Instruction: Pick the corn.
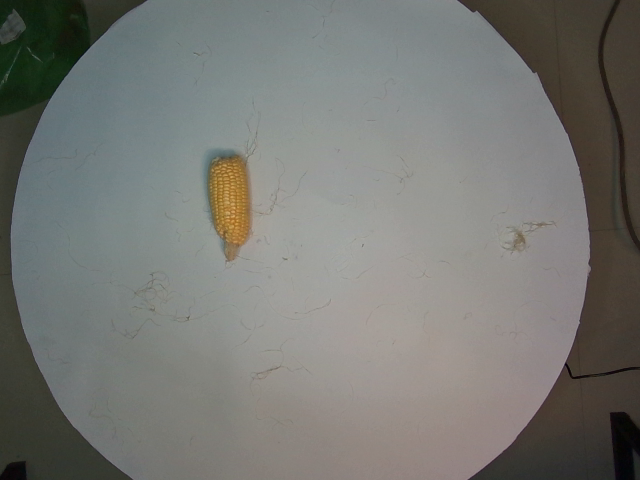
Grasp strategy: vertical